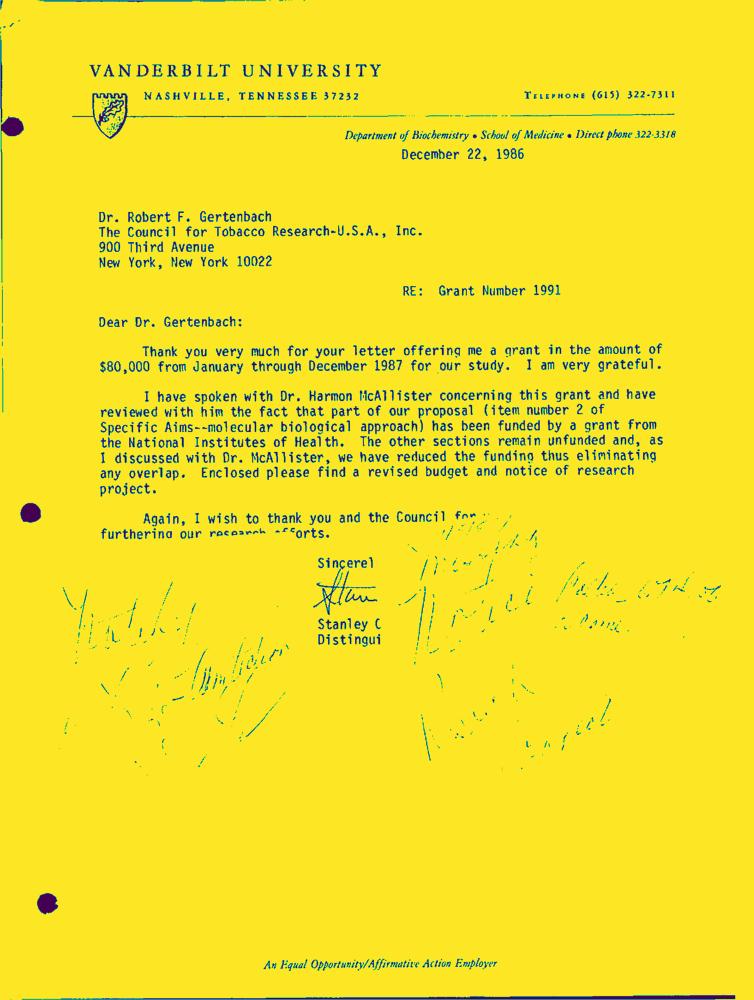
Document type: Letter-Doc